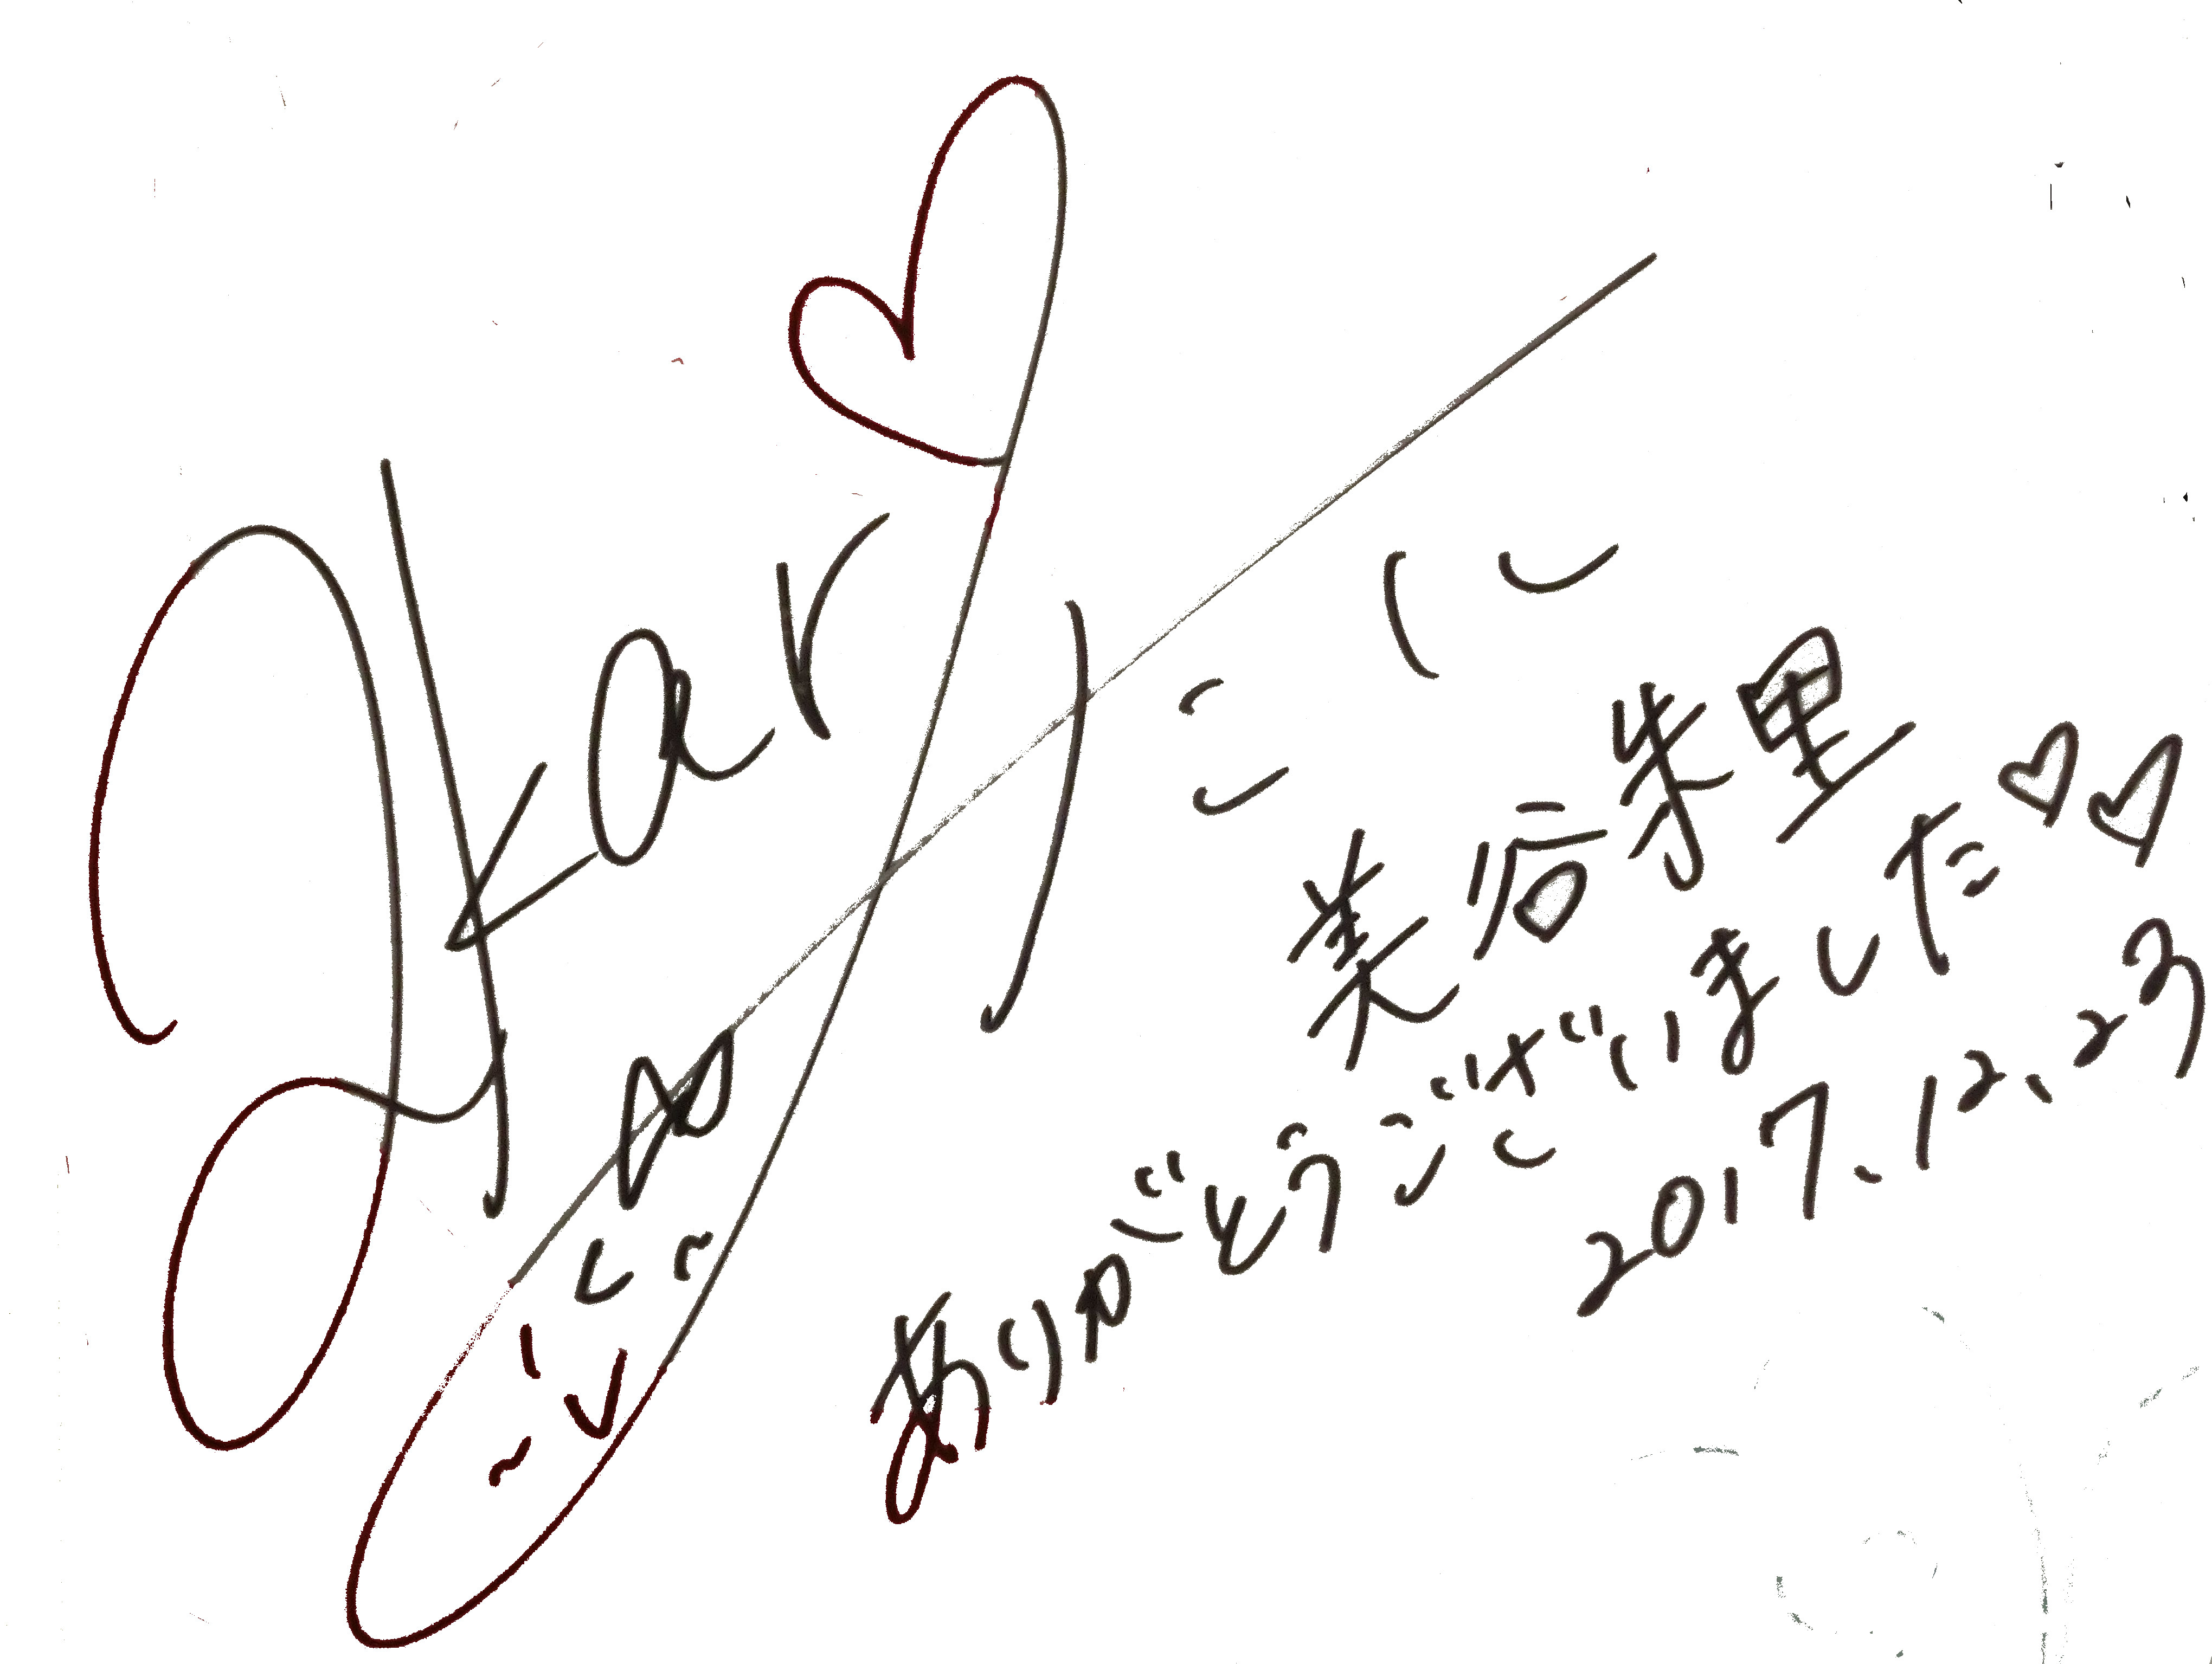
Signature of: akane mitani